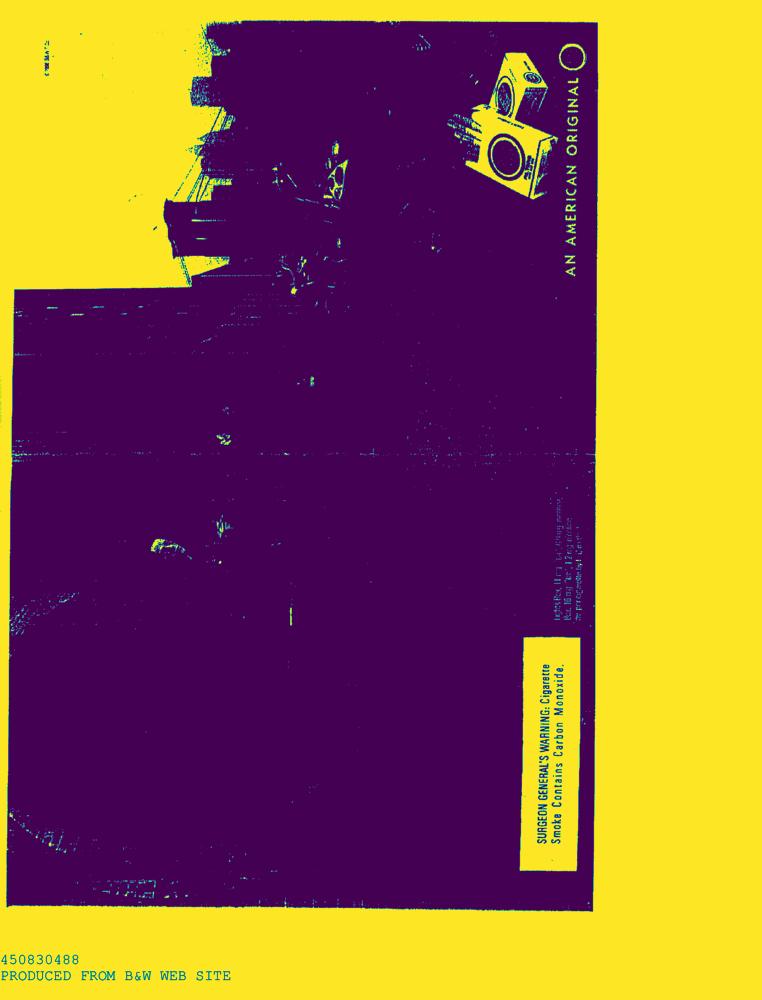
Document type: AD